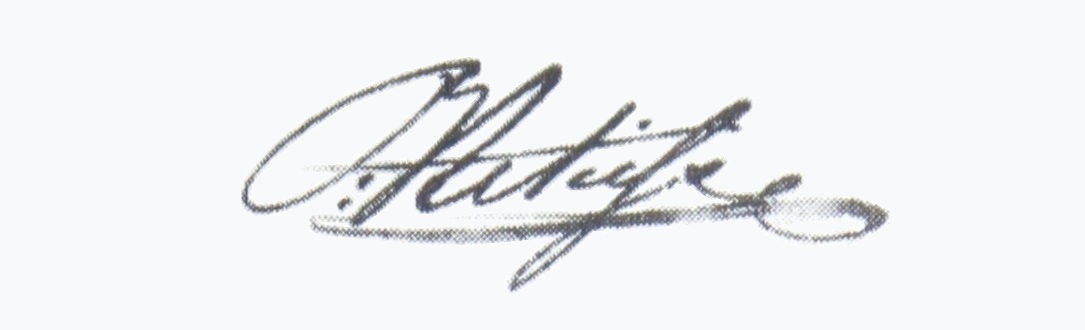
Signature of: piet retief